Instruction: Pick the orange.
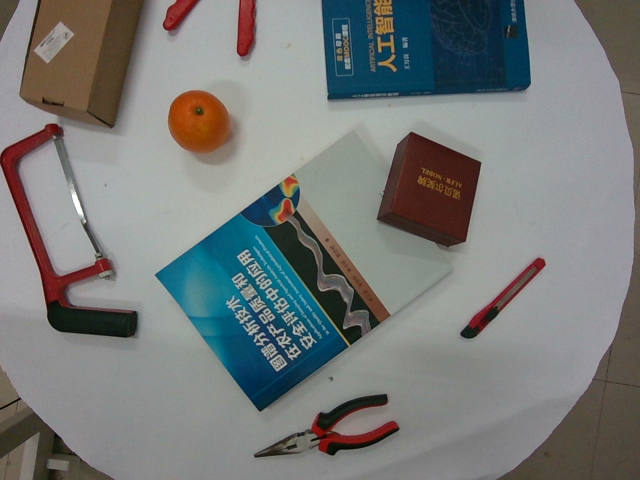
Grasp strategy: vertical